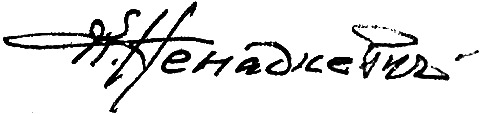
Signature of: konstantin nenadkevich